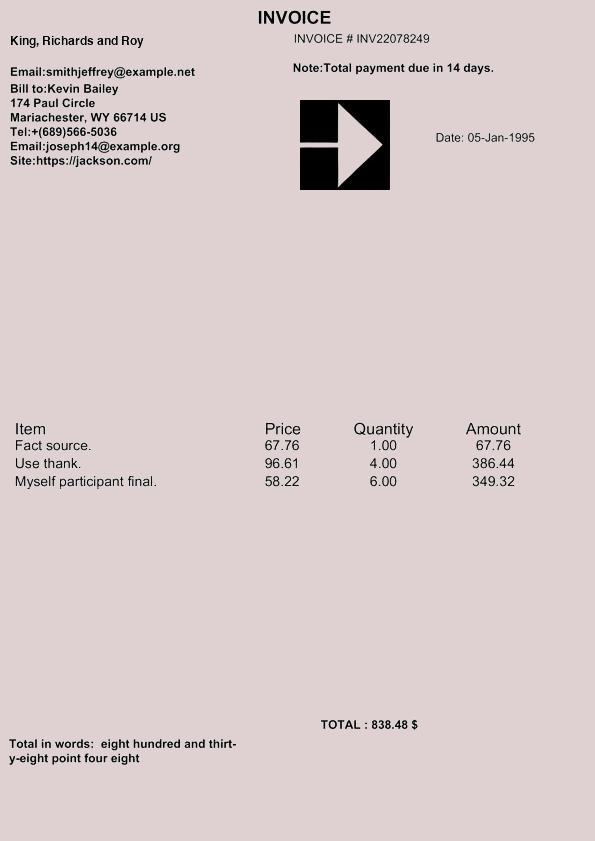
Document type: Invoice